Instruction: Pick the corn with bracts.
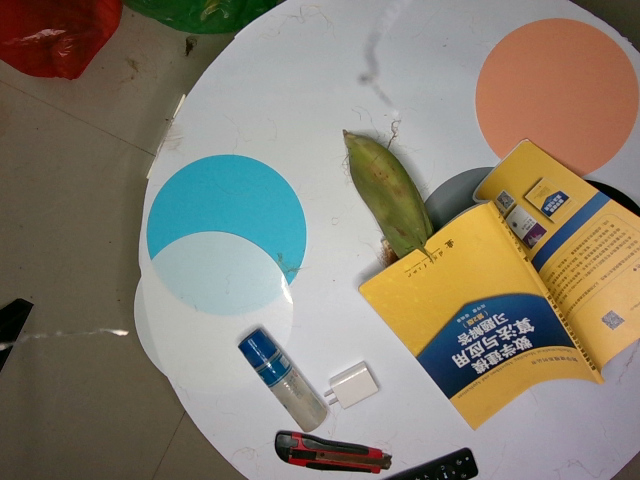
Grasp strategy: vertical